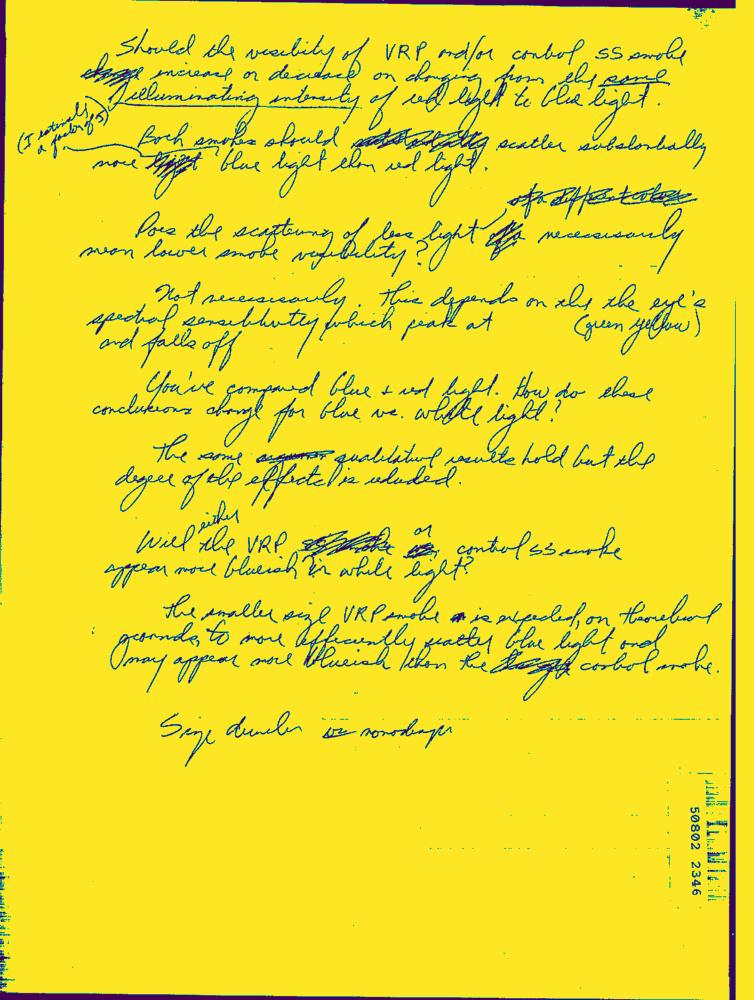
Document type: Hand-Written